Question: In what way does the history help explain the case?
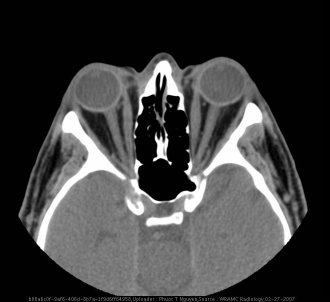
Answer: The patient's history of 45 year-old man with a past history of malignant testicular neoplasm and Hashimoto’s thyroiditis, presents now with a several-month history of worsening eye swelling, dryness, and irritation, gradually progressing to lid retraction and intermittent blurry vision, prompting a referral to ophthalmology.  He denies recent trauma, fever, chills, nausea, headaches. is key in understanding the case.